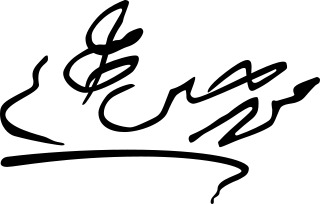
Signature of: muhammad husayn tabatabaei